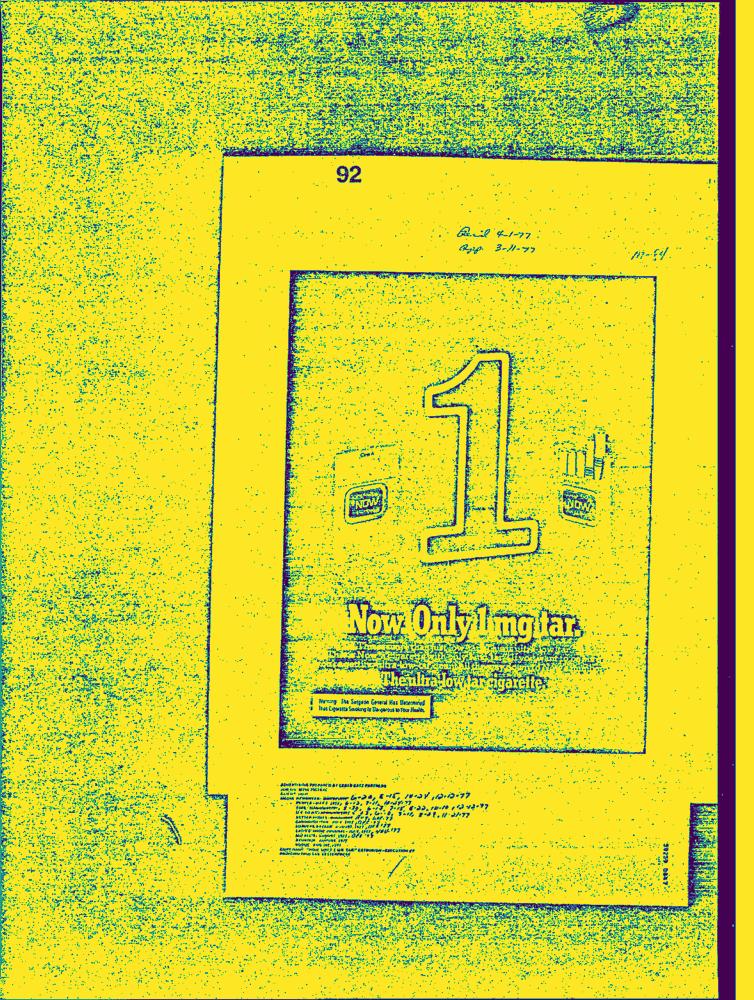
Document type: AD